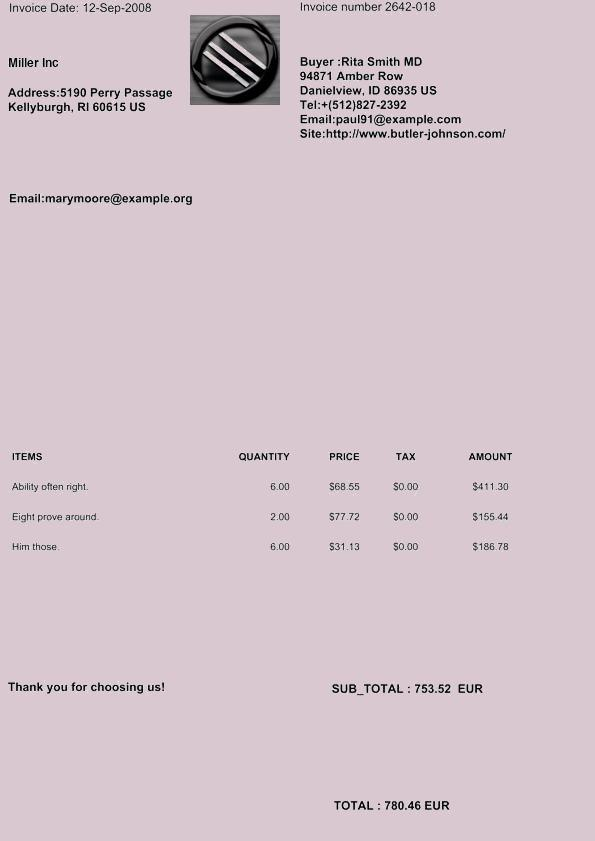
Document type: Invoice